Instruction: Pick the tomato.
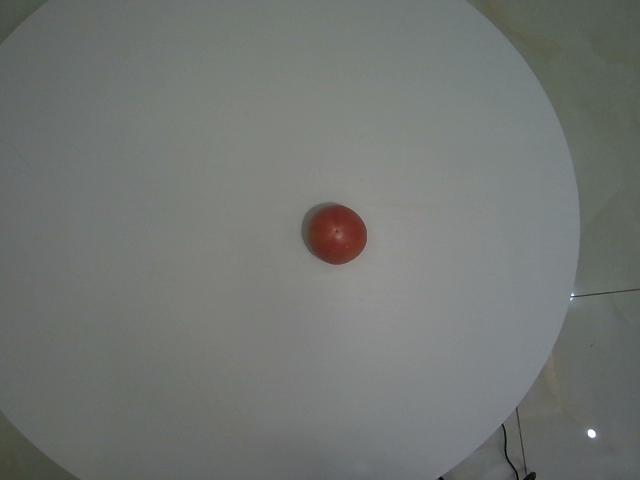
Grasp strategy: vertical